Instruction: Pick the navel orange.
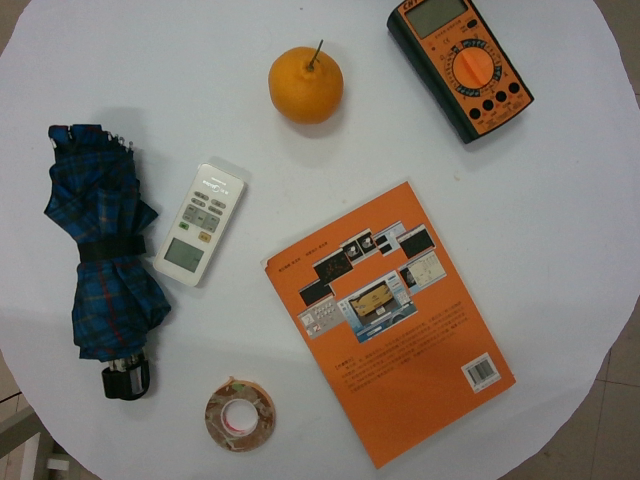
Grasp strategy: vertical